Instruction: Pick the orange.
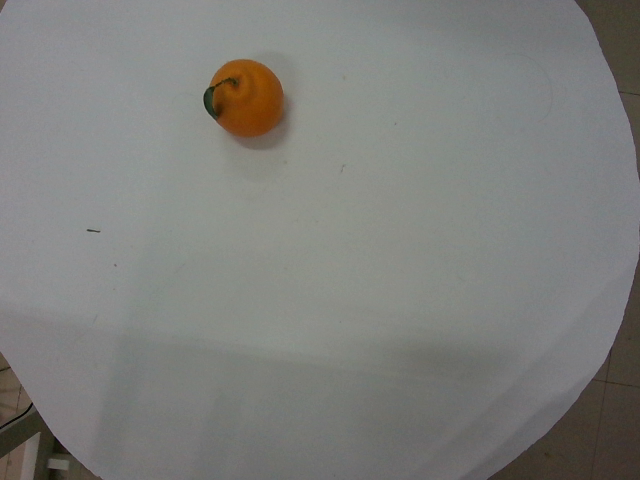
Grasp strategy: vertical